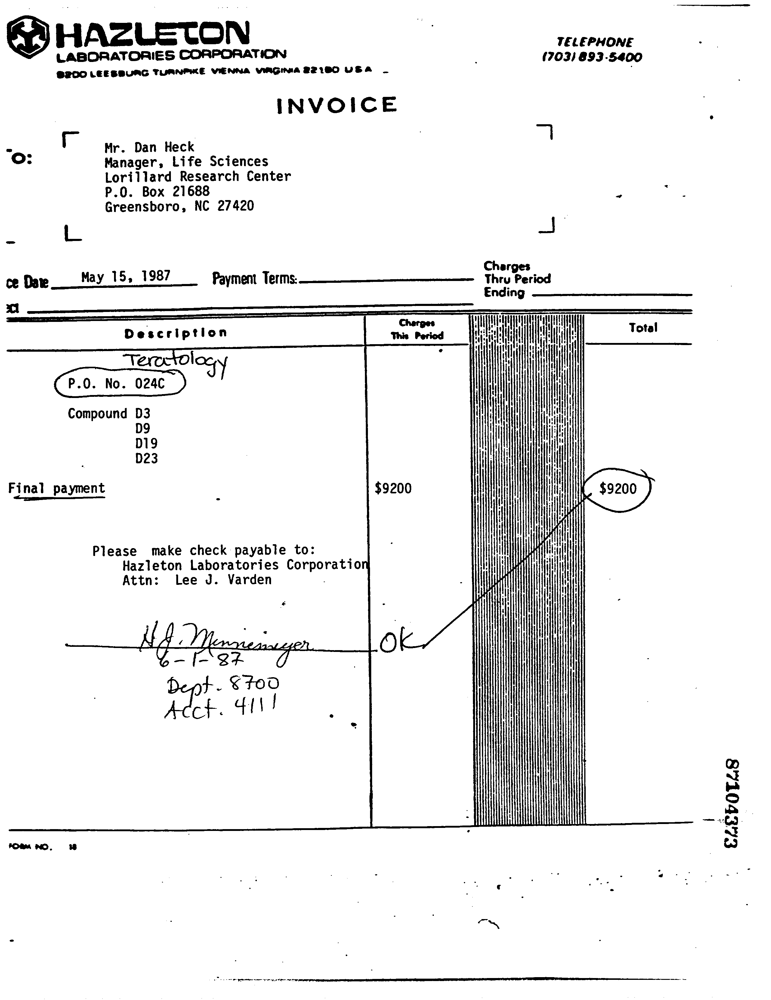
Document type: Invoice